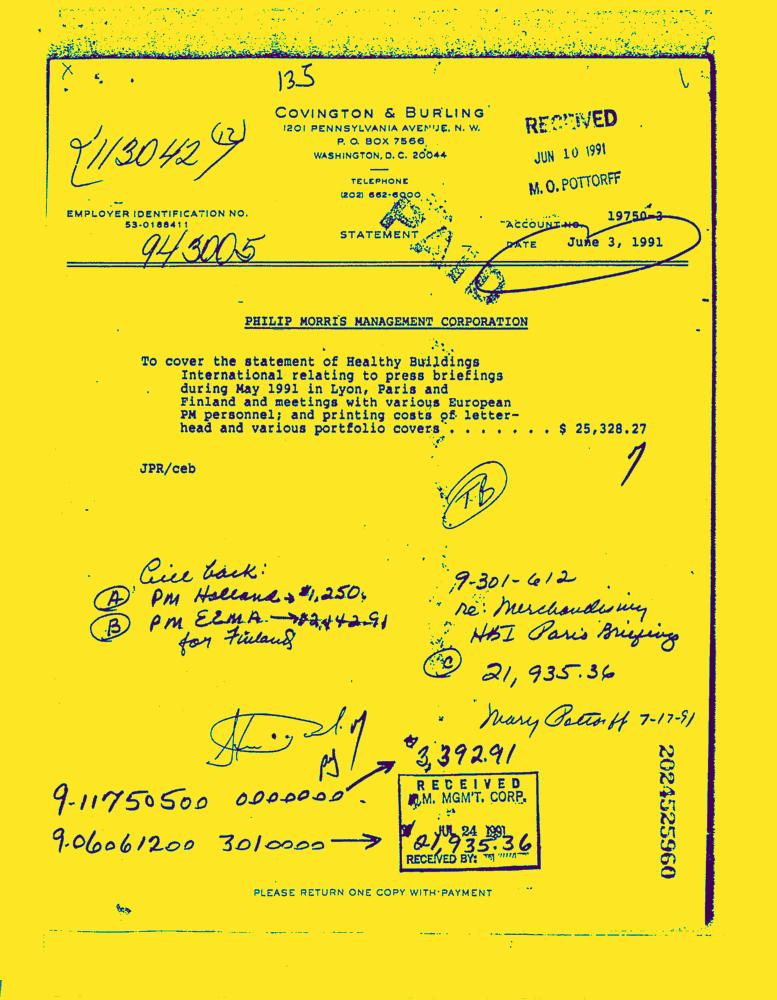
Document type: Invoice-Doc